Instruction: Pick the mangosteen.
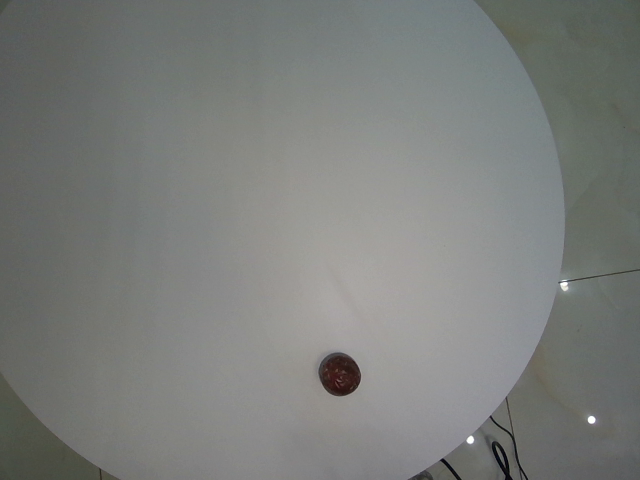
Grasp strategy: vertical